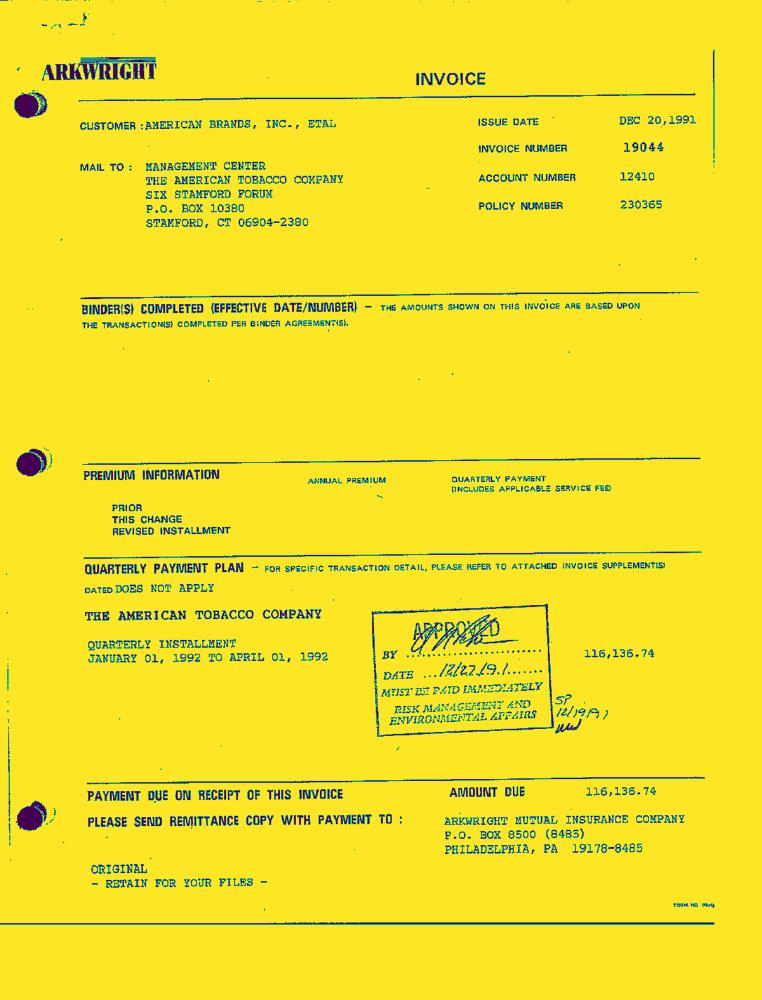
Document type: Invoice-Doc